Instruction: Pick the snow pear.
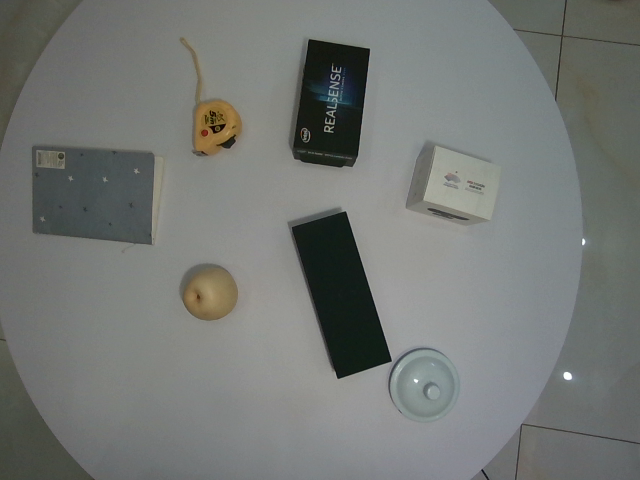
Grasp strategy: vertical